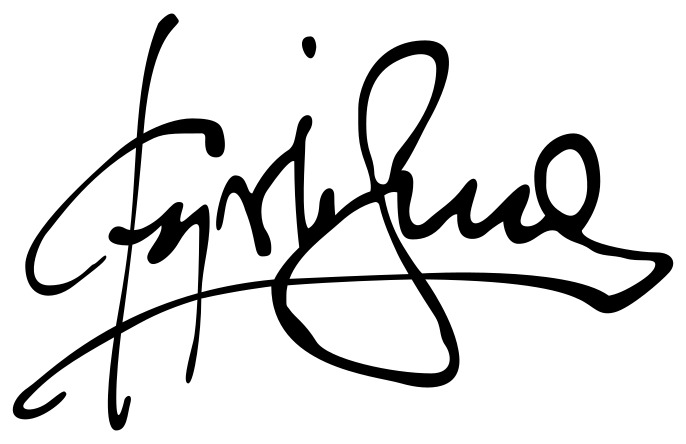
Signature of: øystein sunde